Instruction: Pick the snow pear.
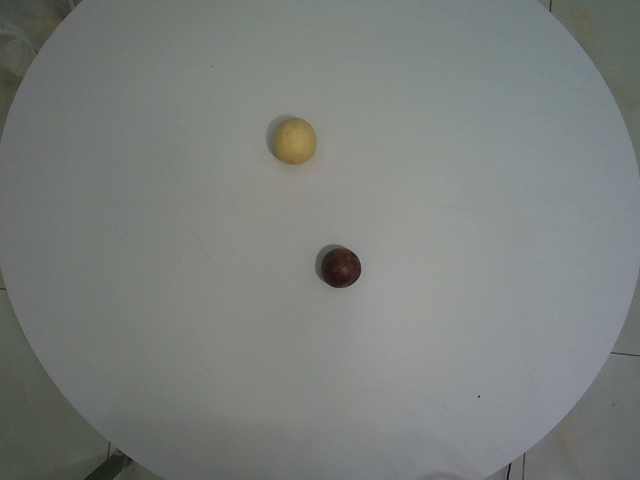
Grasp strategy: vertical